Patient: Female, age 57
A 57-year-old woman presented to our hospital because of dry cough, intermittent chest wall and back pain for 3 weeks. She complained the pain gradually aggravated but did not influence the length of sleep bouts. Simultaneously, the level of daily physical activity was significantly decreased, with a 3kg unintentional weight loss over the past month. She denied tobacco and tuberculosis exposure history. Physical examination suggests obvious swollen bilateral supraclavicular lymph nodes.
A chest enhanced computed tomography (CT) scan revealed over 200 uniform size pulmonary nodules in an evenly dispersed pattern at bilateral lungs with a 38x45mm new creature at the dorsal segment of the lower lobe of the left lung (Figure 1A-C), in addition to a small amount of left-sided pleural and pericardial effusion. Interestingly, the artificial intelligence (AI) system (The AI software supported by Yitu CT, YITU Healthcare Technology Co., Ltd., China. The AI system of deep learning-based quantification was performed using a novel established lung nodule net based on one automatic segmentation software. This module was developed as a combination of U-net and fully convolutional networks. Approaches for lung nodule segmentation involved the detection of a volume of interest (VOI) covering the nodule area and segmentation inside this VOI. These methods can be generally classified into machine-learning methods based on China big date, which covered more than 10 provinces and more than 50 hospitals), only identified 18 pulmonary nodules (Figure 2), which are lower than 10% of the real data. Besides, all of these were judged as low-risk nodules. Another enhanced CT scans showed multiple liver and adrenal metastases, multiple bone metastases (including thoracic spine, sternum, ribs and left scapula), as well as apparent lymphadenopathy in the left hilar, bilateral mediastinal and retroperitoneal area. Magnetic resonance imaging (MRI) revealed multiple osteolytic bone destruction in thoracic vertebrae and a T7 vertebral body's compression fracture. T-SPOT was negative while a significant elevation of the serum tumor markers (including CEA 839.30 ng/mL , NSE 60.38 ng/mL , Cyfra 21-1 20.11 ng/mL , CA125 466.70 U/mL , CA153 181.00 U/mL , CA199 74.16 U/mL  and CA724 151.40 U/mL ). Biopsy of the left supraclavicular node confirmed metastatic adenocarcinoma (Figure 3A) with supportive immunohistochemical staining reaction: positive for TTF-1 (Figure 3B), PCK (Figure 3C), CK7, but negative for P40, Syn, and the Ki 67 index was reported in 70% (Figure 3D). The peripheral blood gene detection showed wild-type epidermal growth factor receptor (EGFR) with no gene mutation sites. In light of clinical and instrumental examinations, the diagnosis of lung adenocarcinoma (T4N3M1 stage IV), EGFR-negative, was made.
This patient lost the chance of surgical treatment due to the extensive metastatic transfer of primary tumors to distant organs. The negative gene detection result indicated that she could not benefit from target therapy. We recommended a combination therapy regimen, the subsequent imaging revealed a significant decrease in the size and number of primary tumors and metastases (Figure 4).
Keywords: artificial intelligence, lung adenocarcinomas, metastases, miliary nodules
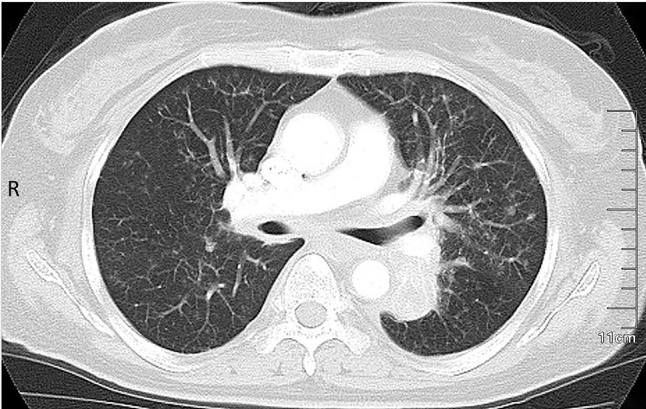
Image caption: After combined therapy, the primary tumor size significantly decreased and the miliary lung metastasis almost wholly disappeared on 16-slice computed tomography.